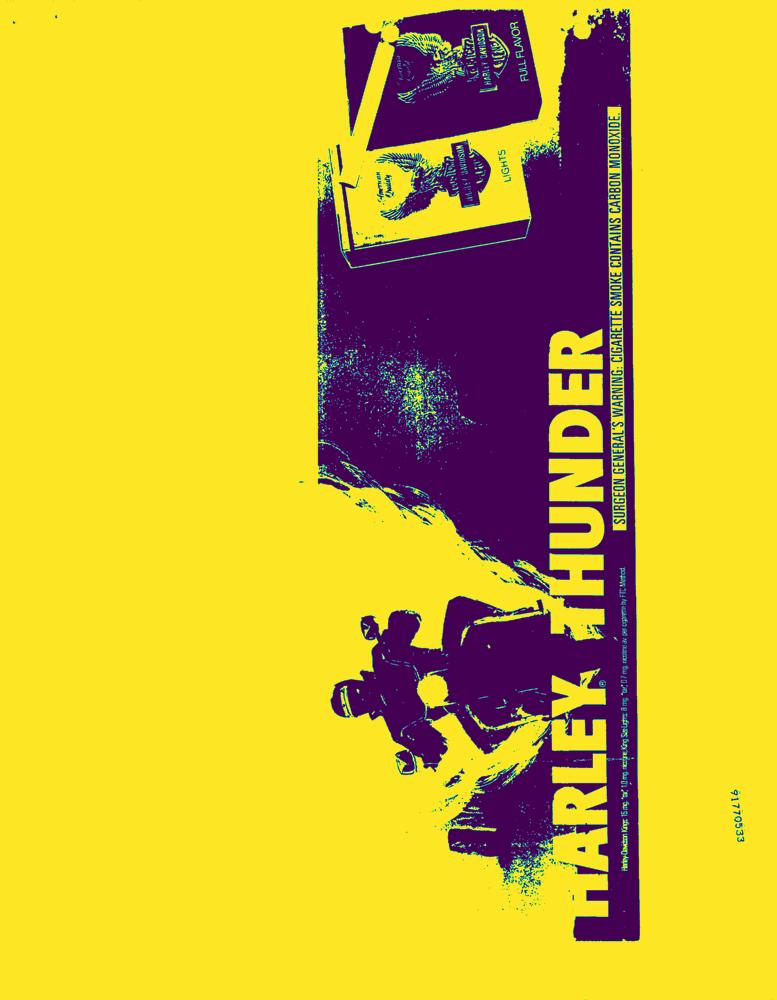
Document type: AD